Identify and extract the amount in words, amount in numbers, payee name, cheque date, and bank name from the image.
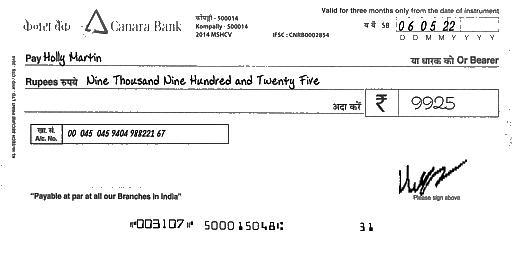
amt_in_words: Nine Thousand Nine Hundred and Twenty Five
amt_in_figures: 9925
payee_name: Holly Martin
bank_name: Canara Bank
cheque_date: 06/05/22